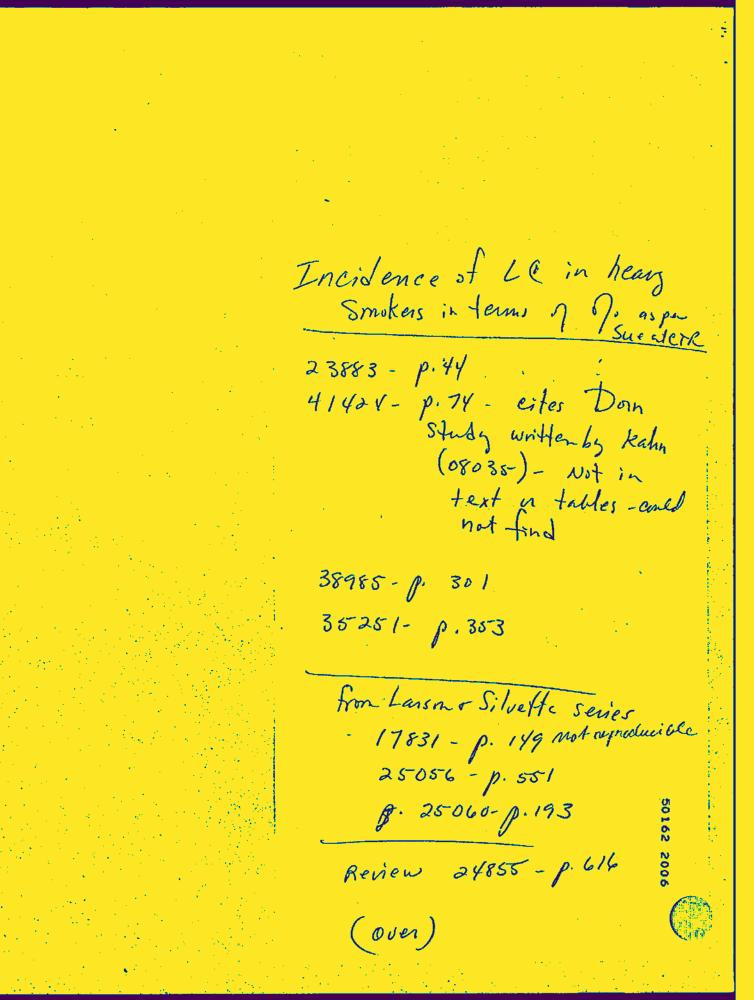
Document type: Hand-Written